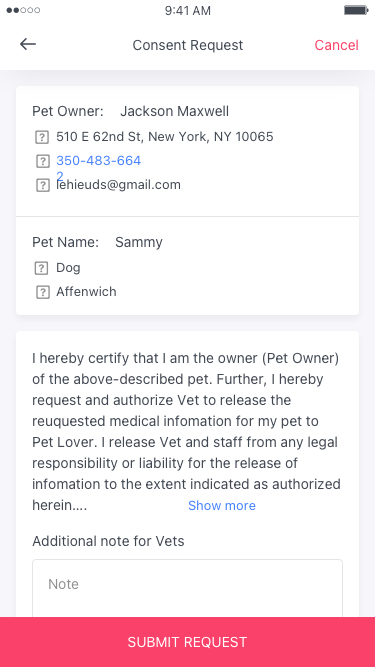
Text in this UI design:
Pet Owner:
Jackson Maxwell
510 E 62nd St, New York, NY 10065
350-483-6642
lehieuds@gmail.com
Pet Name:
Sammy
Dog
Affenwich
I hereby certify that I am the owner (Pet Owner) of the above-described pet. Further, I hereby request and authorize Vet to release the reuquested medical infomation for my pet to Pet Lover….
Show more
Additional note for Vets

Note